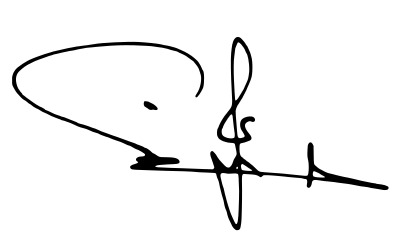
Signature of: adnan dirjal